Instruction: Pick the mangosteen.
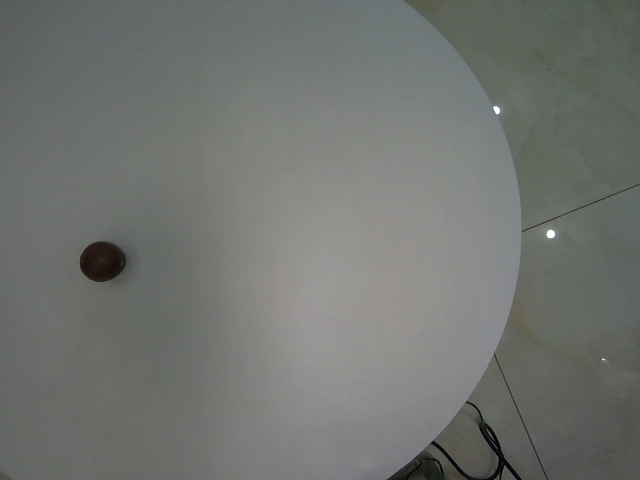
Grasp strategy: vertical